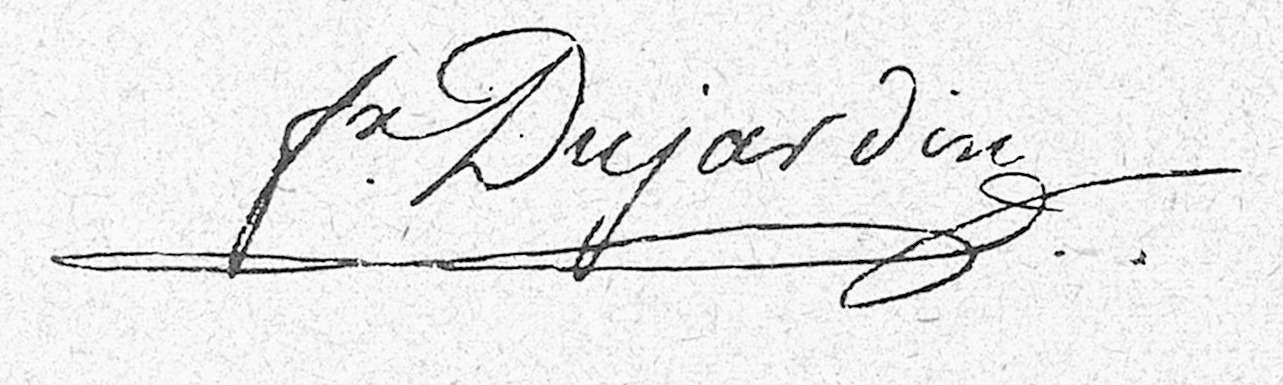
Signature of: félix dujardin